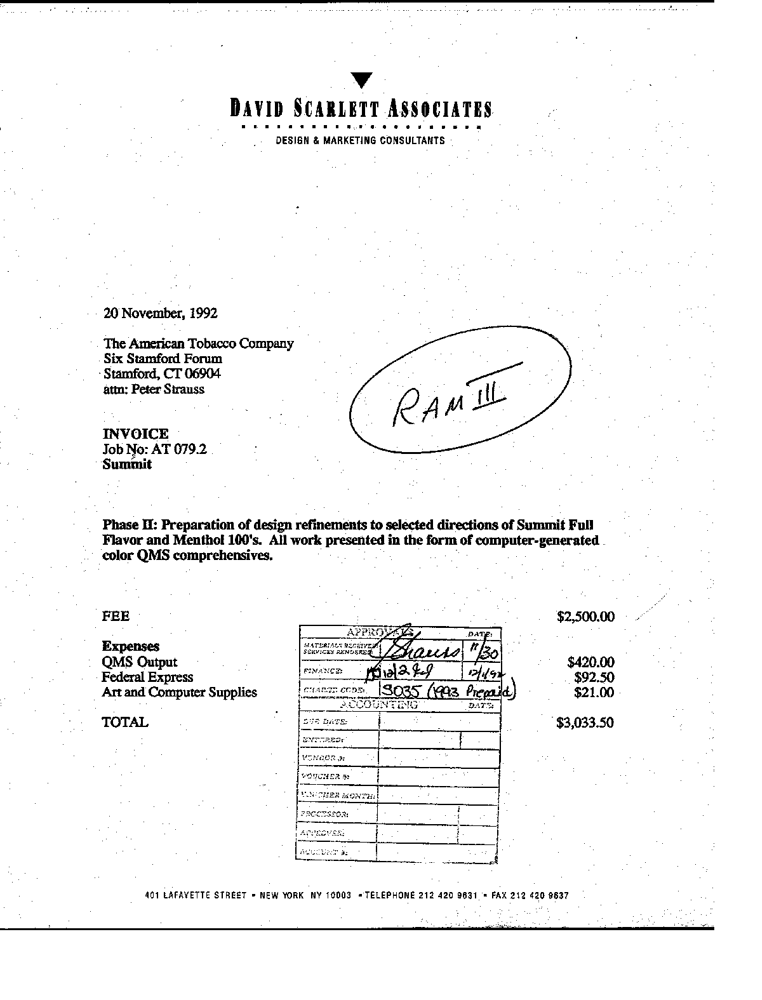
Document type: Invoice